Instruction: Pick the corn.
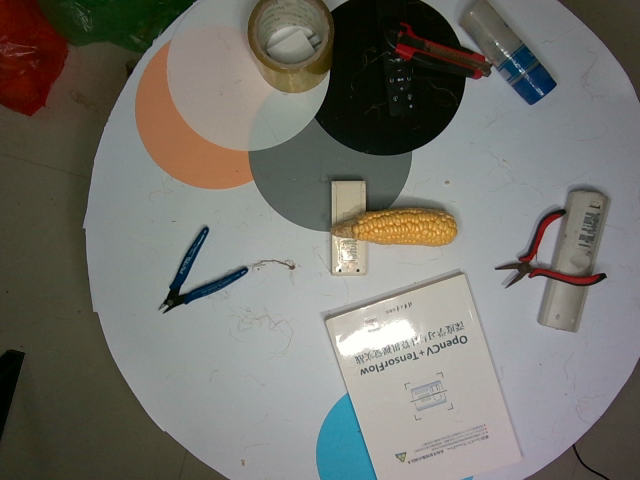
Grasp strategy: vertical